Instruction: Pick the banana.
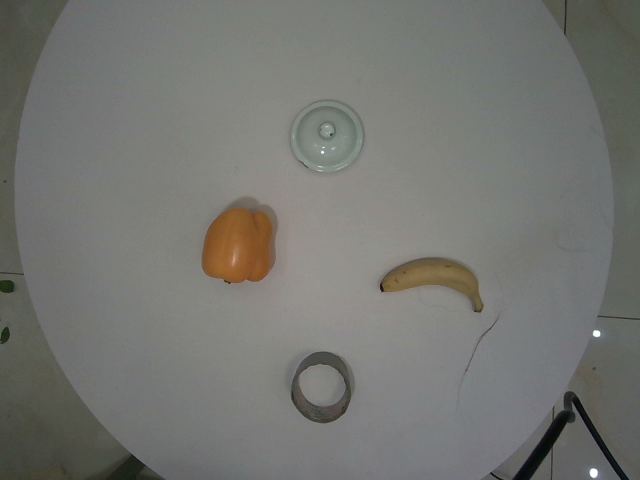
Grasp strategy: vertical